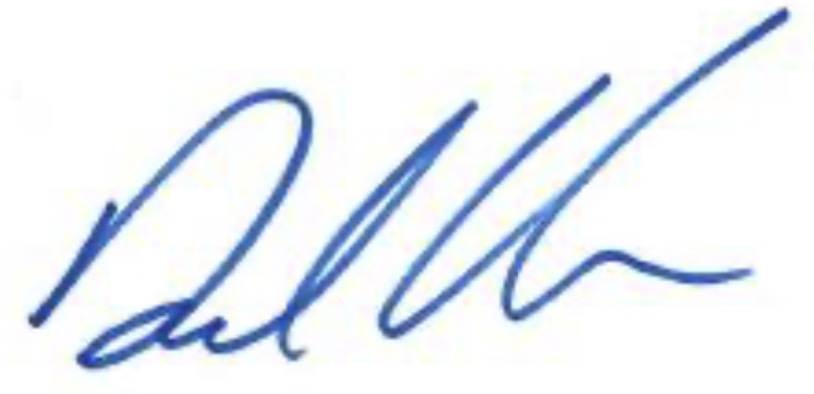
Signature of: david valadao